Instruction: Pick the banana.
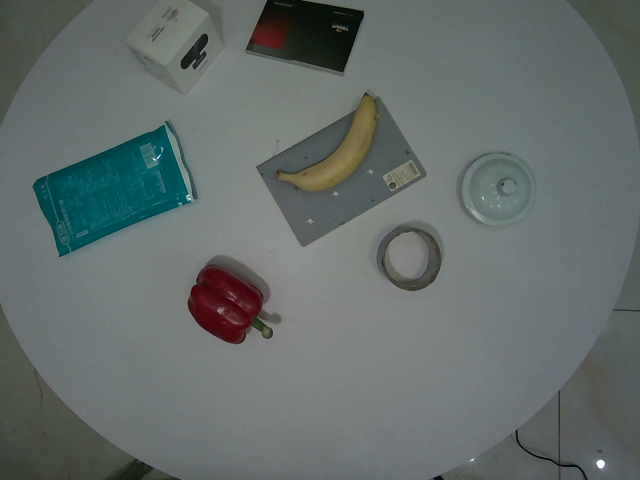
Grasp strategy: vertical